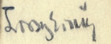
Signature of: ernst lorsy